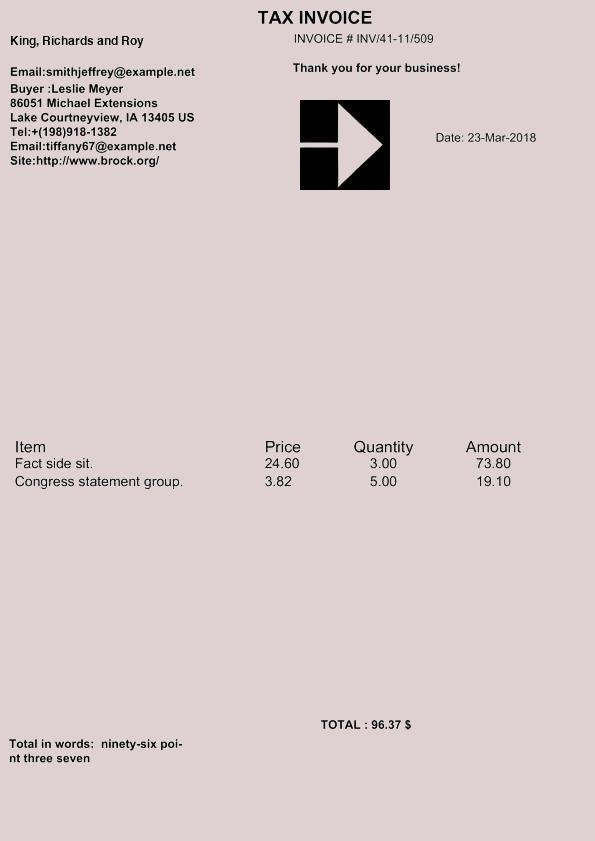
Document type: Invoice